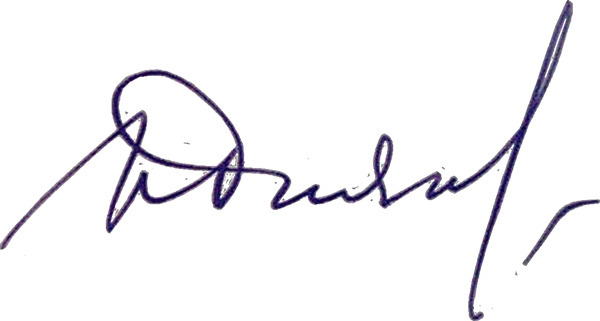
Signature of: ipolyt diakov